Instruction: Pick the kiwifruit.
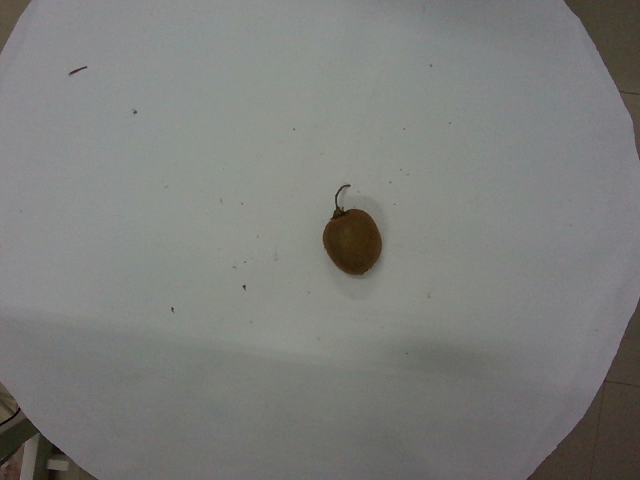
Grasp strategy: vertical